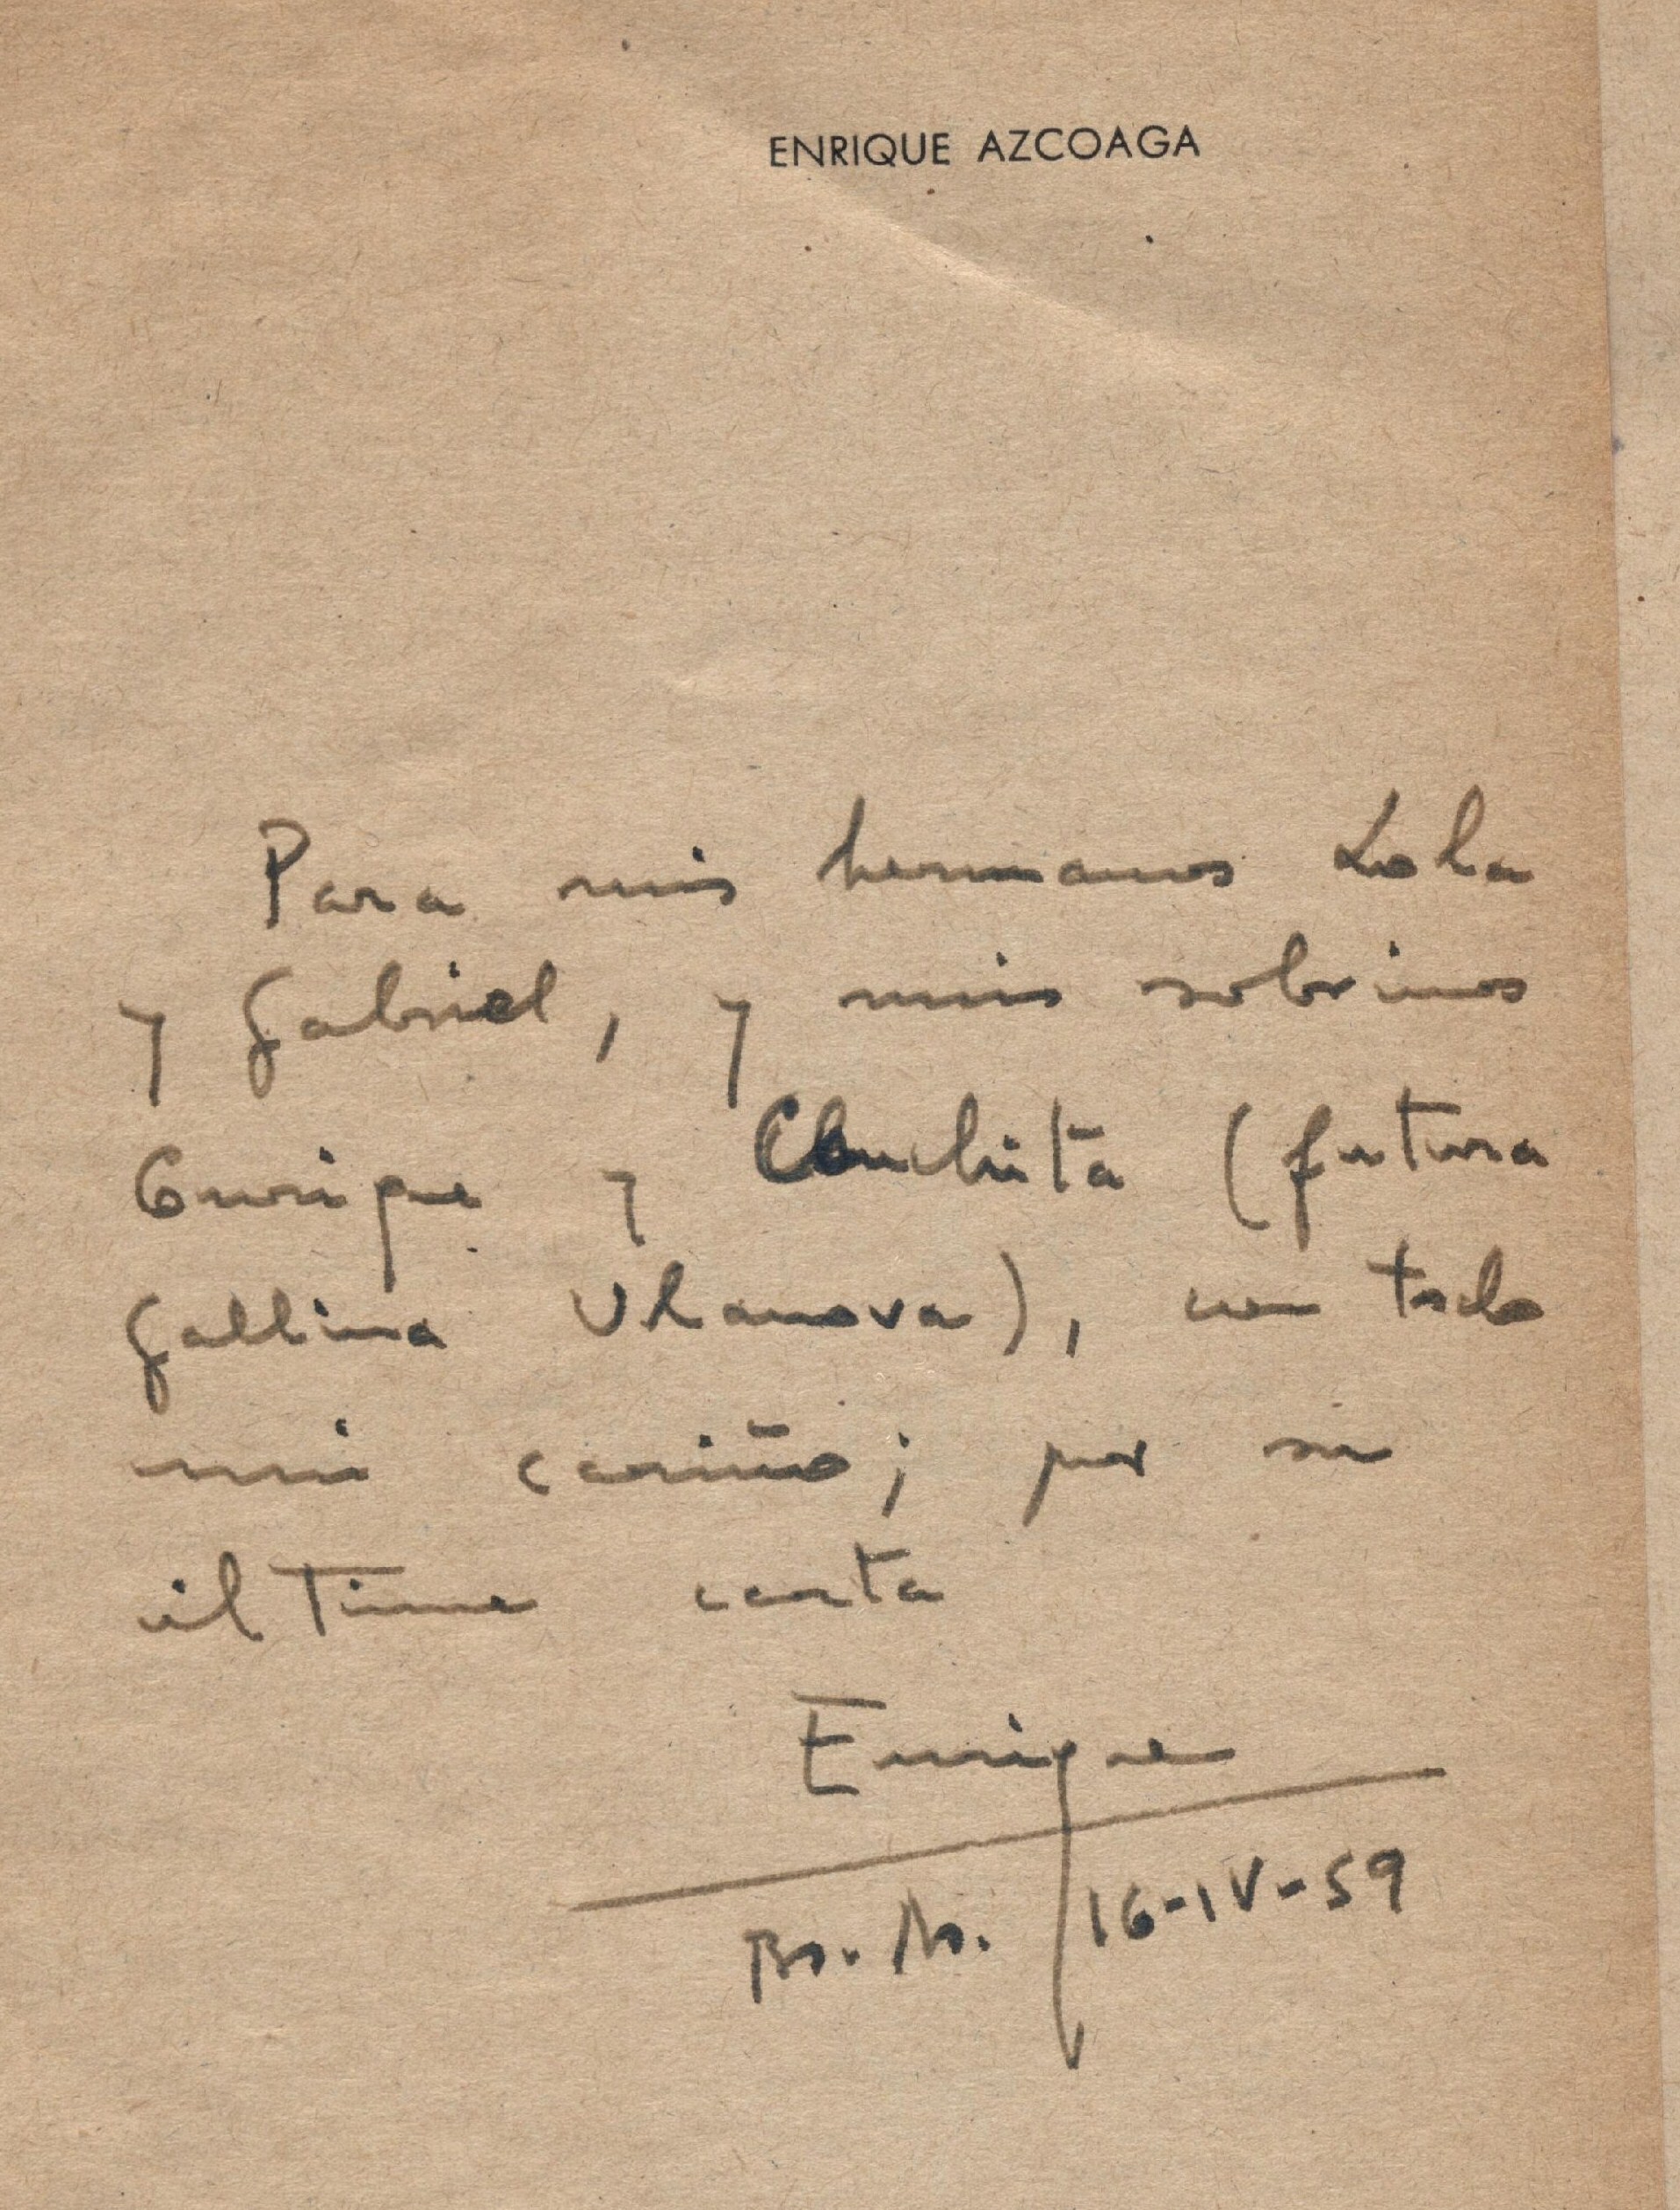
Signature of: enrique azcoaga ibas